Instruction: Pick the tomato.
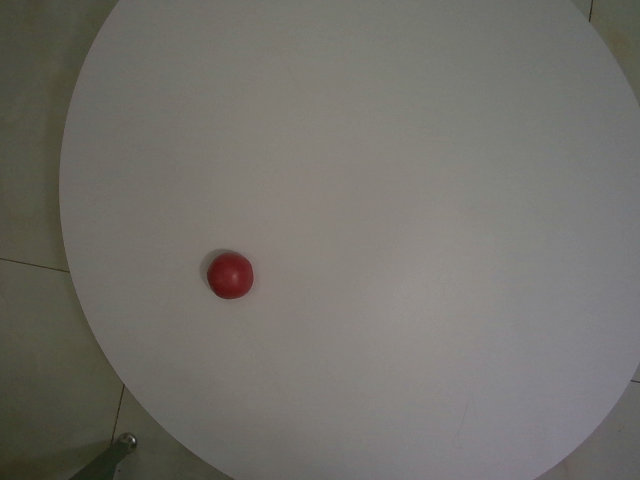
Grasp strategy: vertical